Question: How does the patient history play a role?
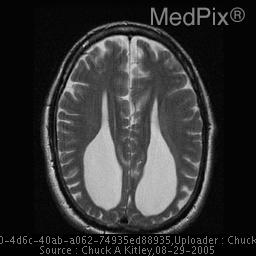
Answer: The patient's history of This 60 year old man presents with a 4 month history of left side numbness, decreased sensation, and pain in the V2/V3 distribution of his face.  There is no prior history of any neurologic problem. is key in understanding the case.